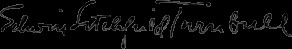
Signature of: edwin litchfield turnbull